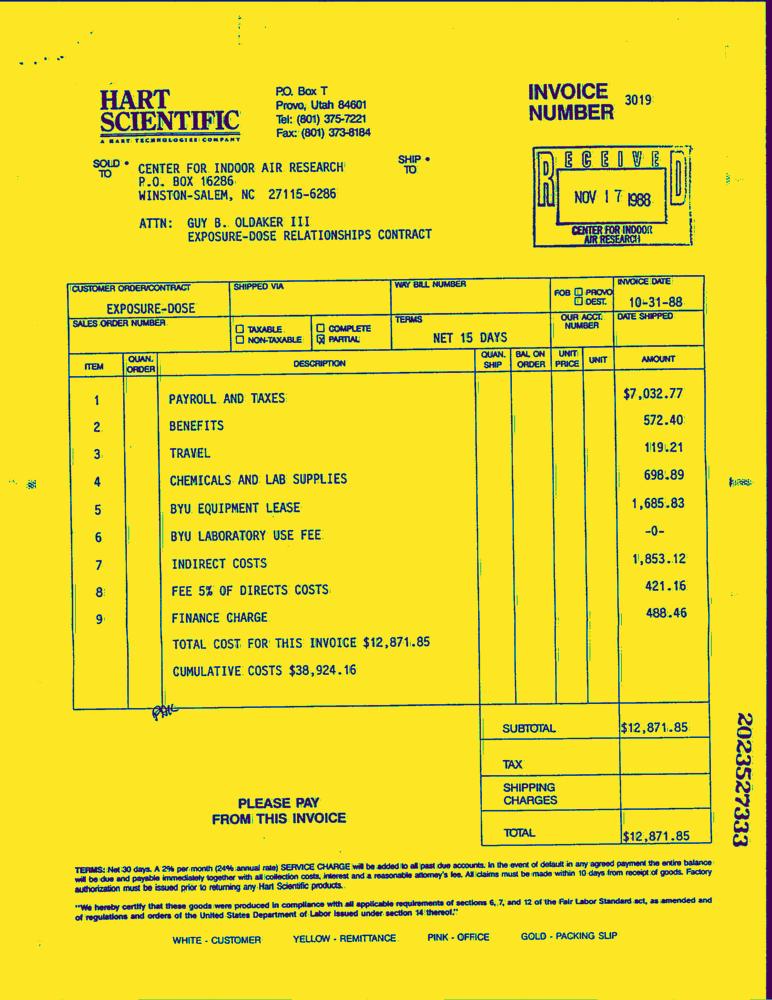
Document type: Invoice-Doc